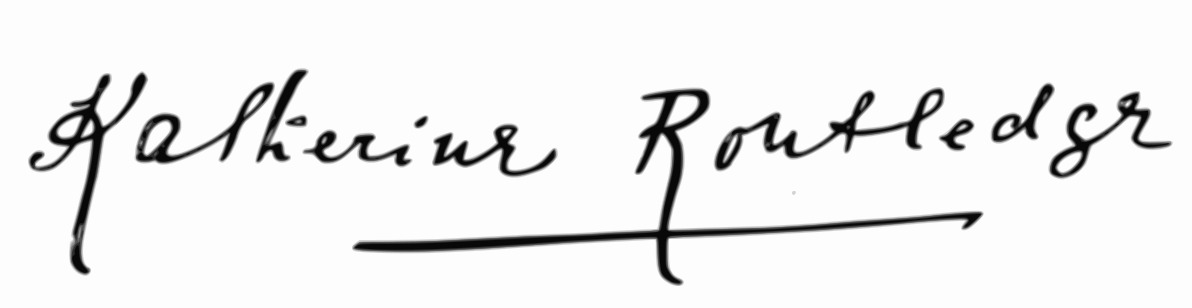
Signature of: katherine routledge